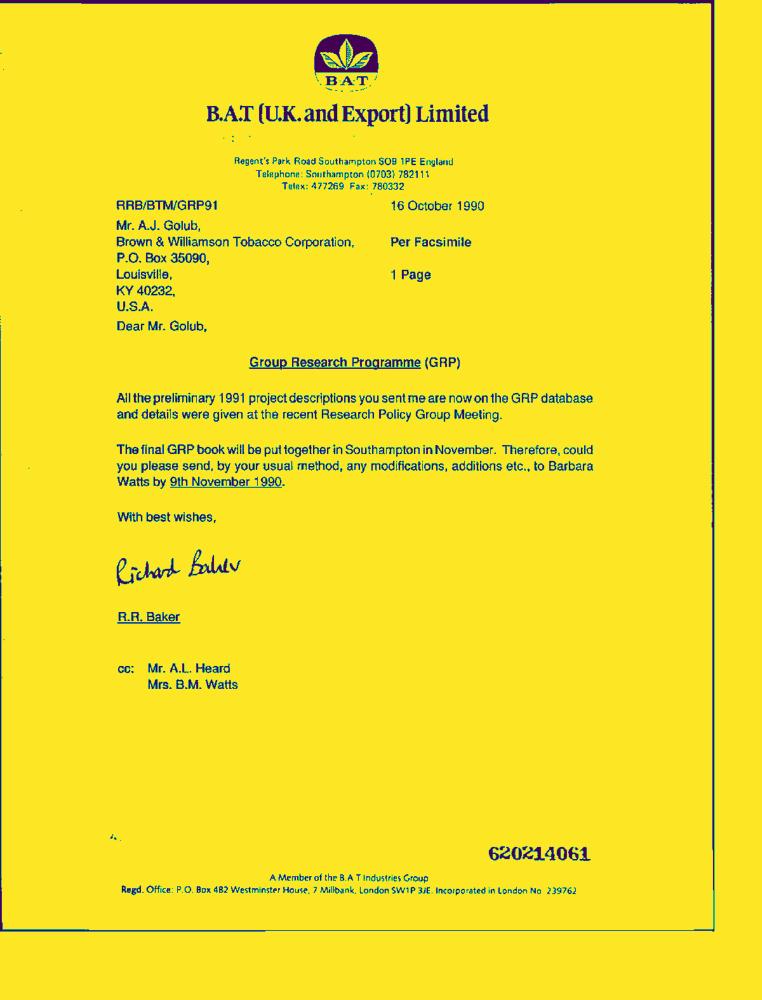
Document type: Letter-Doc